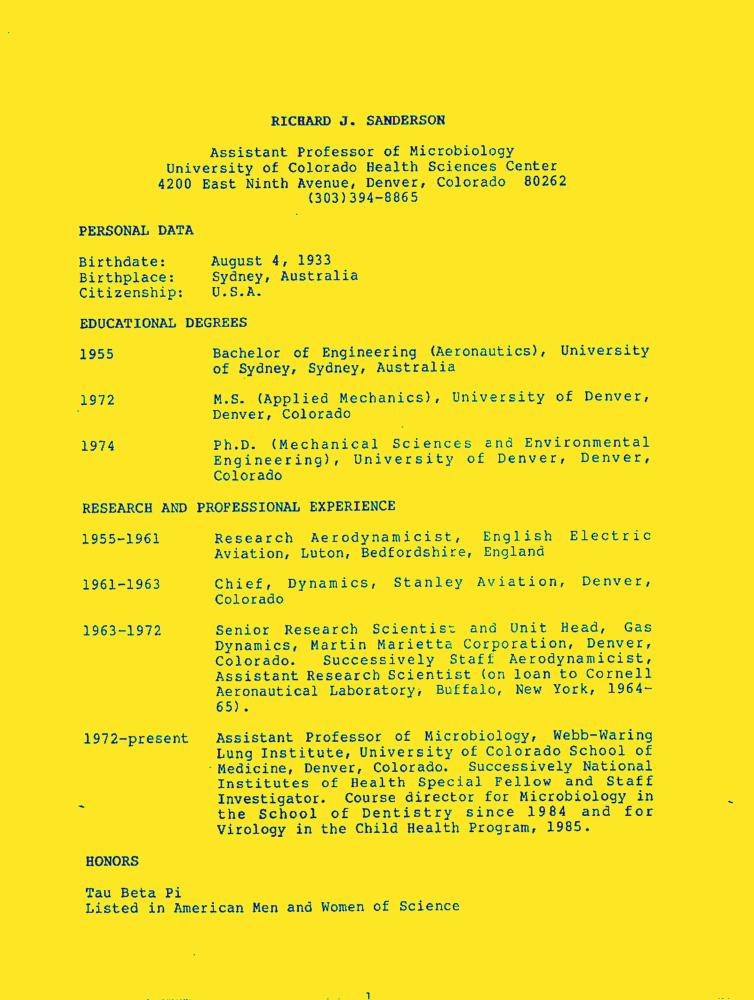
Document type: Resume-Doc